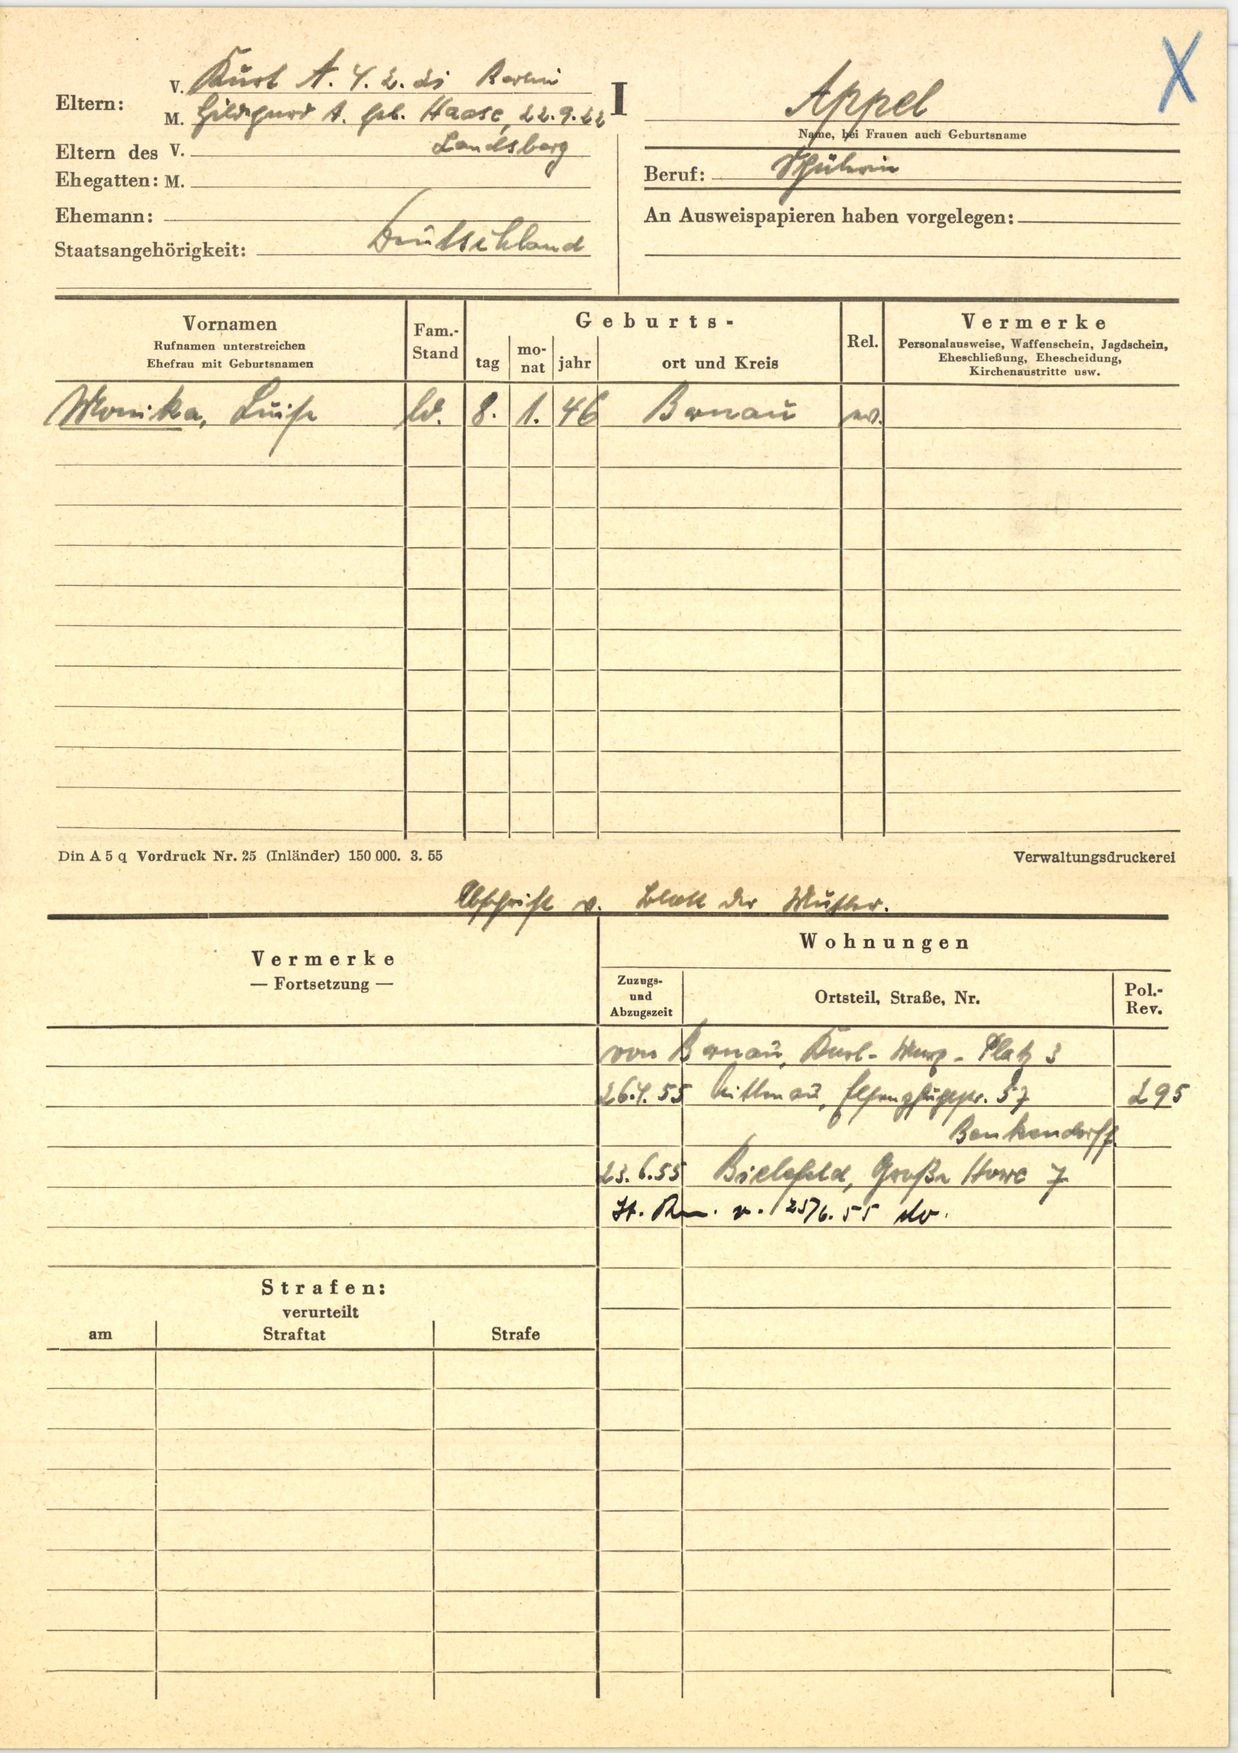
Appel